Question: What is the filing due date as per the document?
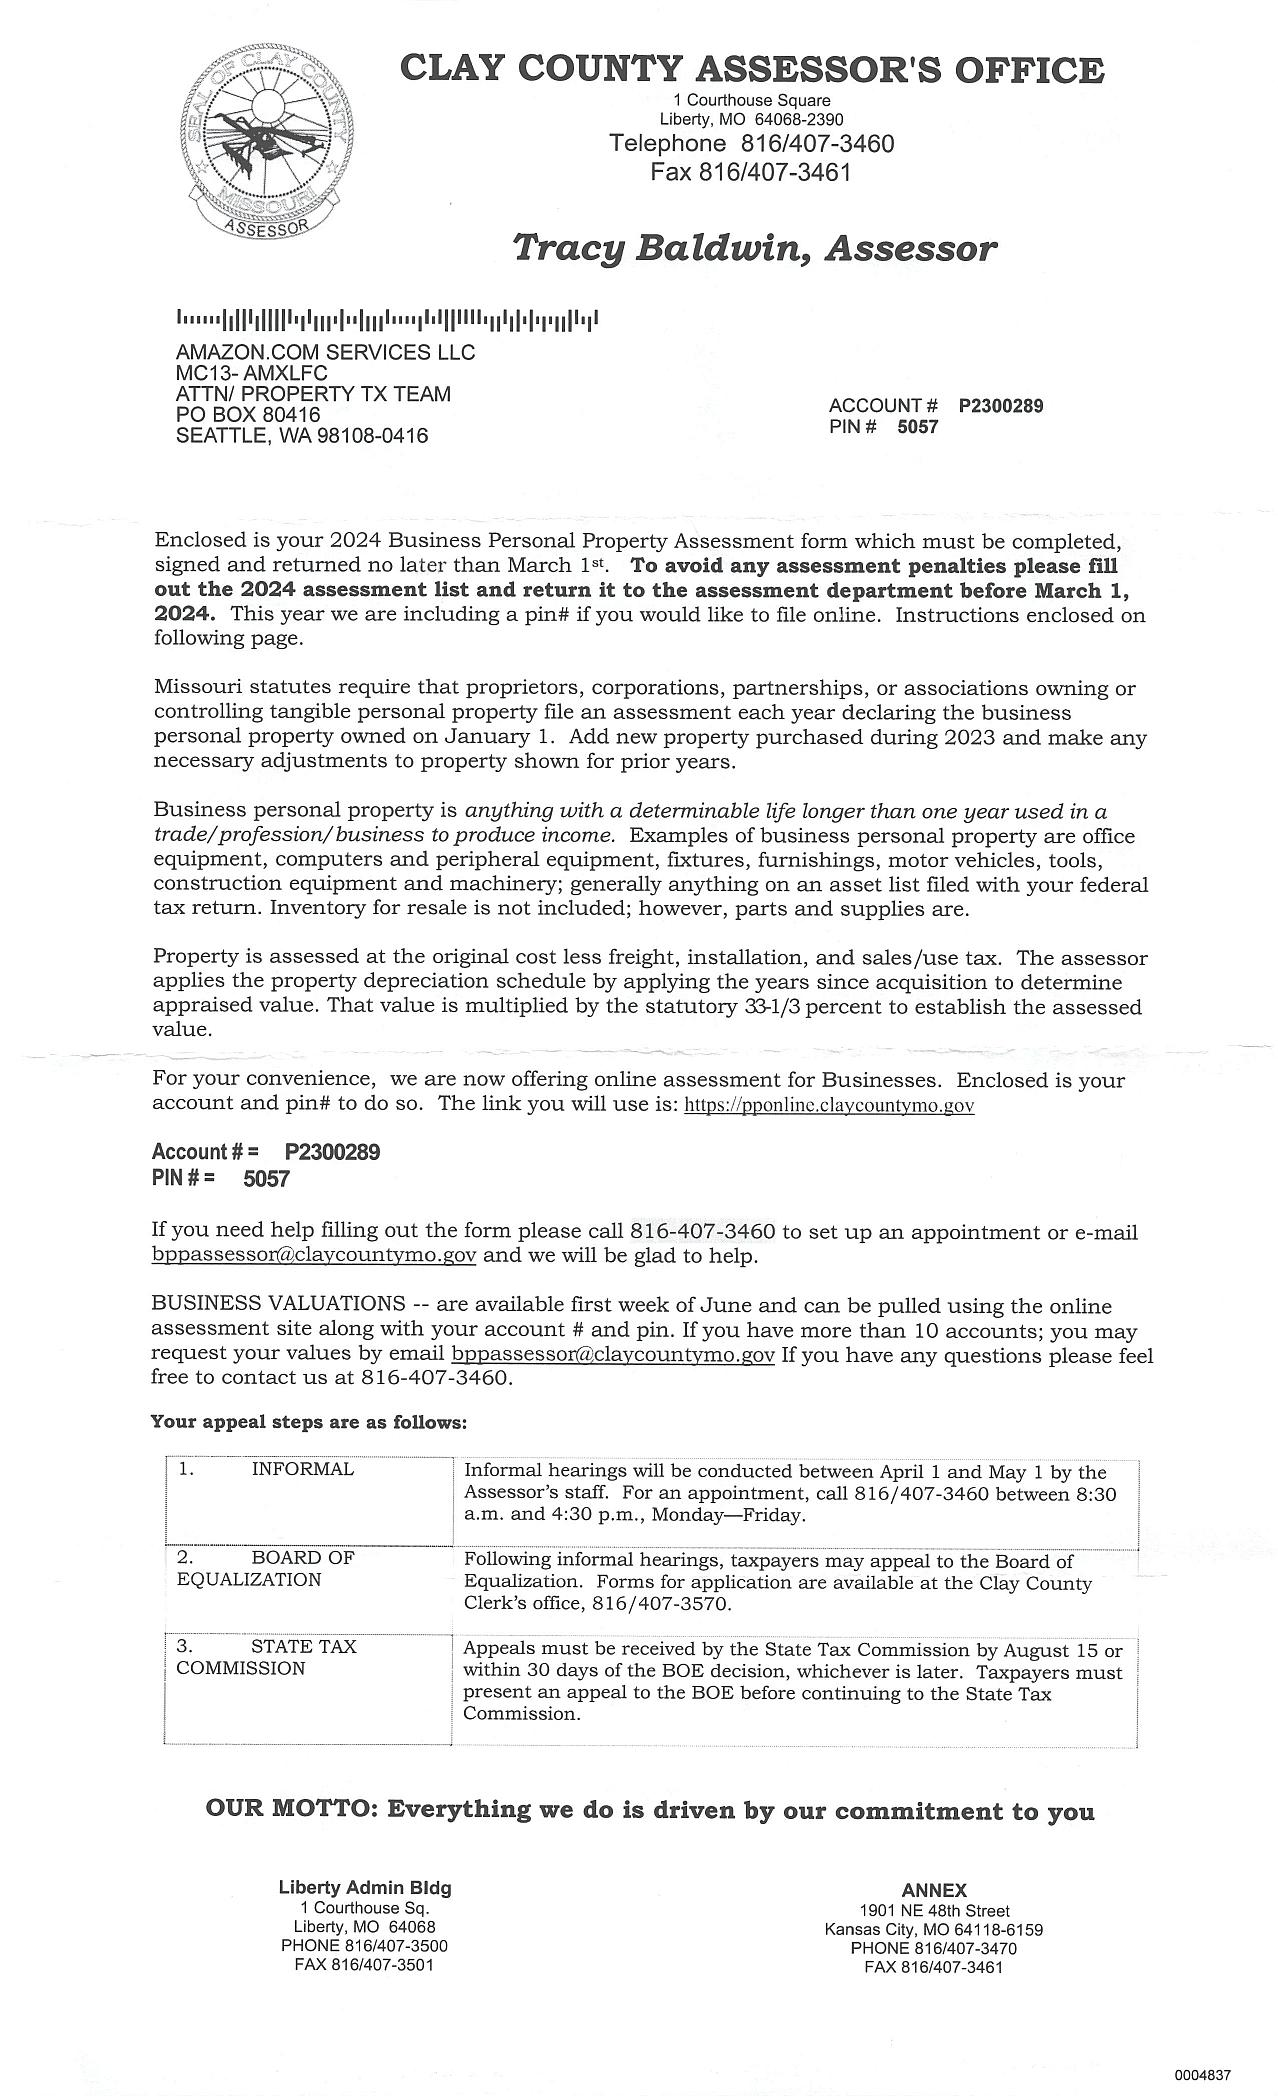
Answer: "March 1st, 2024"